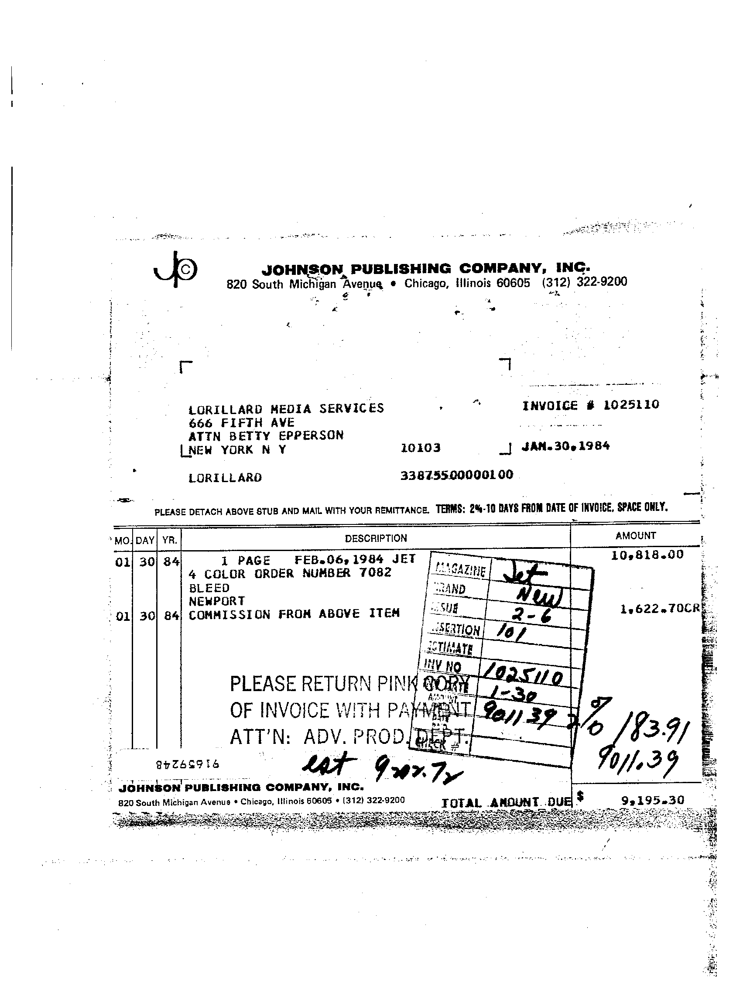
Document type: Invoice